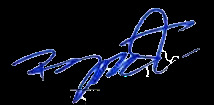
Signature of: rick gates